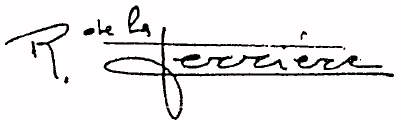
Signature of: serge raynaud